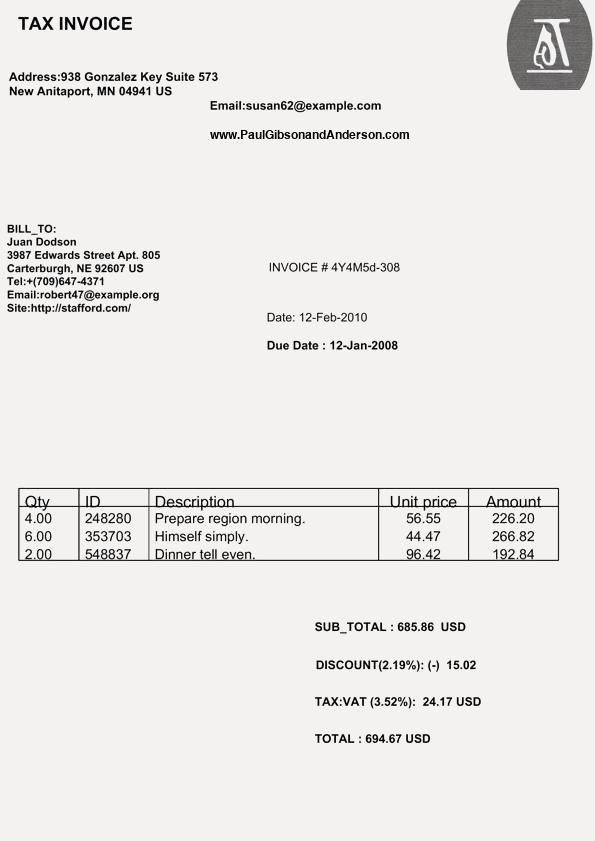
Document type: Invoice